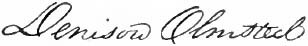
Signature of: denison olmsted